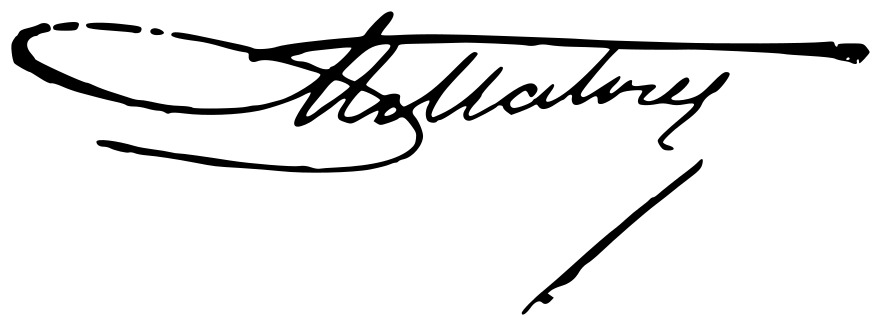
Signature of: manuel matoses